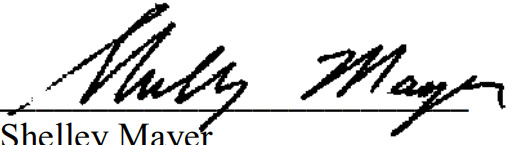
Signature of: shelley mayer